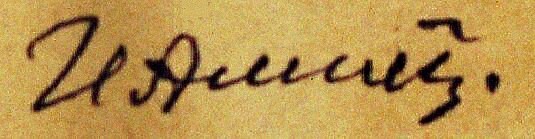
Signature of: i skəndər aliyev